Question: How does the patient history play a role?
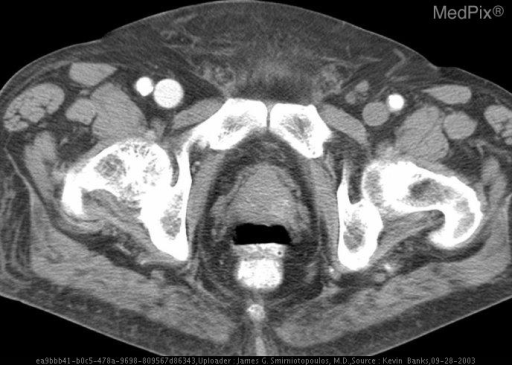
Answer: The patient's history of 54 YO male with hx of CAD with PCTA x2 presented to the emergency department with abdominal pain. Contrast-enhanced CT was obtained which was unremarkable, but had an incidental finding noted in the most proximal portion of the imaged RLE. is key in understanding the case.